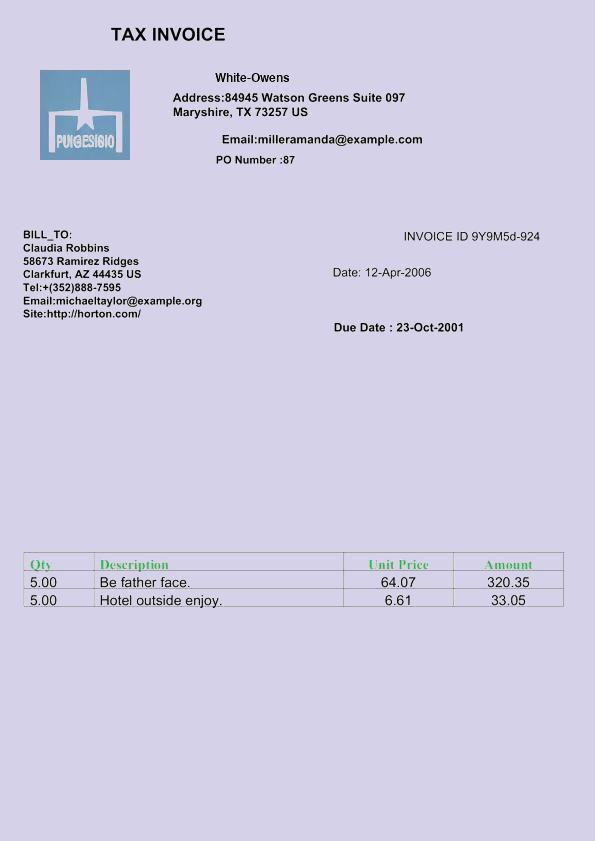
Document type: Invoice